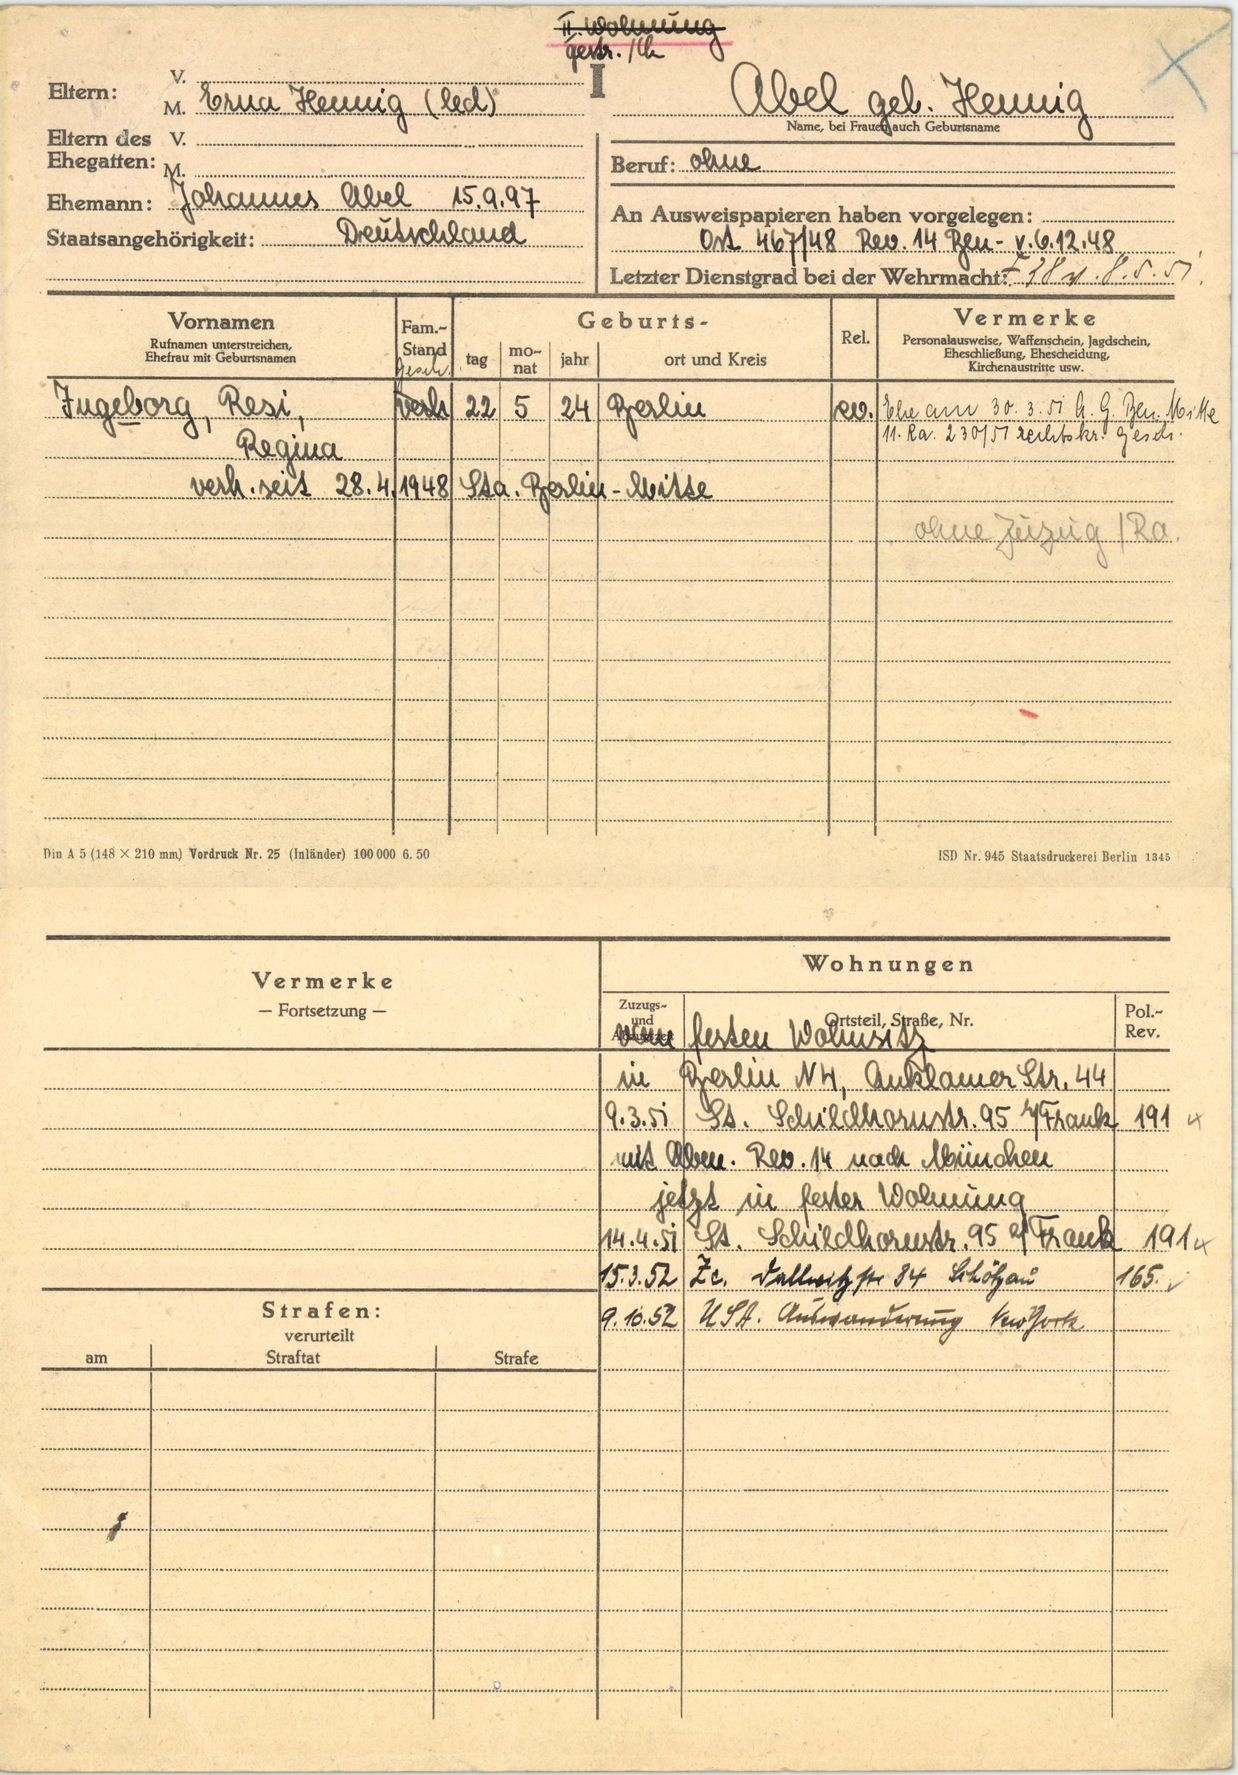
Abel geb. Hennig